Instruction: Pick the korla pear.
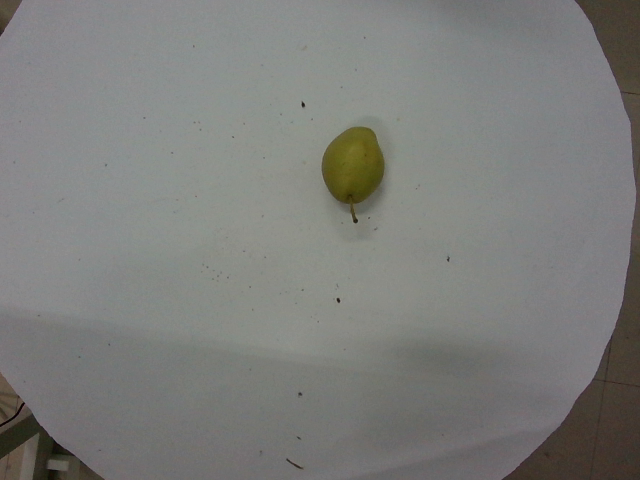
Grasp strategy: vertical